Question: What do the imaging results show?
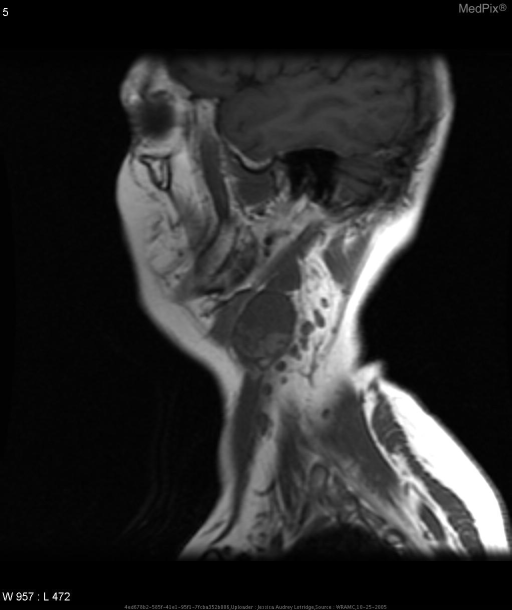
Answer: The imaging shows Neck CT: Mass adjacent to left parotid and medial to digastric measuring 2.8 (AP)x 1.6 (trans)x 4.5cm(cc).  Soft tissue asymmetry superior to left vallecula - mass cannot be excluded.

Neck MRI: Enhancing plaque-like mass measuring 0.9 x 2.2 x 3.4 cm at base of the tongue.  A second enhancing mucosal plaque-like lesion at same level of tongue base to the right of midline measuring 1.5cm (trans) x 2.9cm (CC) x 6mm thick.  Masses do not appear to extend into musculature of tongue.  Hemorrhagic and necrotic lymph node in level 1 left side just inferior to mandible and deep portion of parotid lateral to carotids measuring 3 x 1.8 x 3.8cm.  Second necrotic node above previous measuring 1.1 x 1.3 x 1.6cm. •  Necrotic left neck nodes in level 1 region..